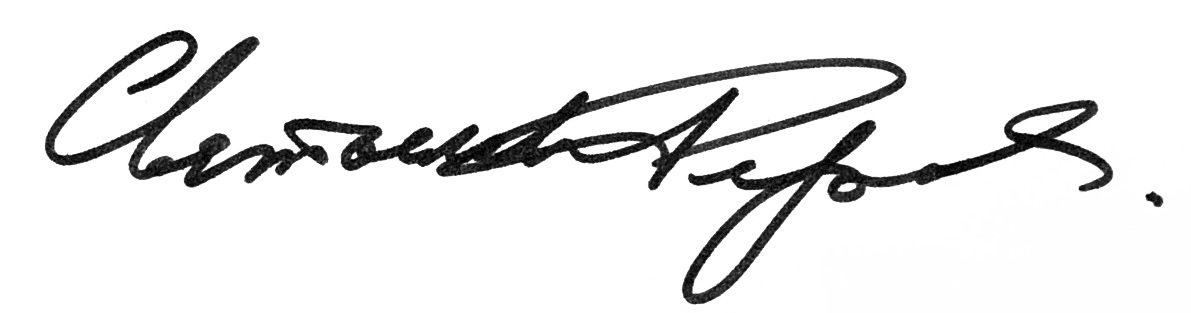
Signature of: svetoslav roerich